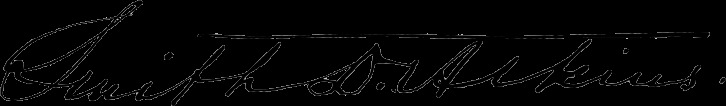
Signature of: smith d atkins